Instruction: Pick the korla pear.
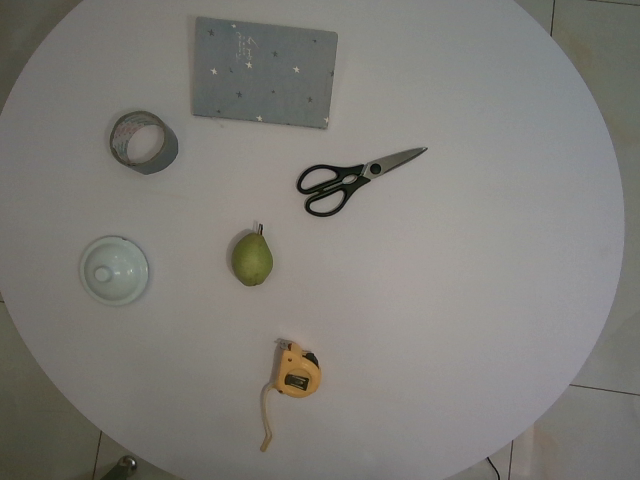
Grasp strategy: vertical